Question: How is the history relevant to the case?
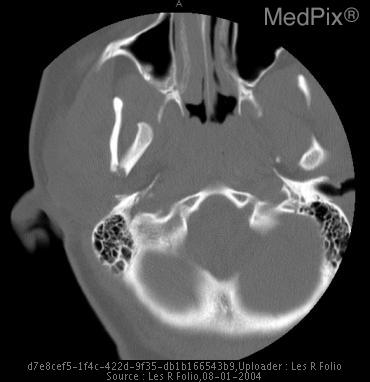
Answer: The patient's history of Fell on jaw, mouth does not open and close right is key in understanding the case.